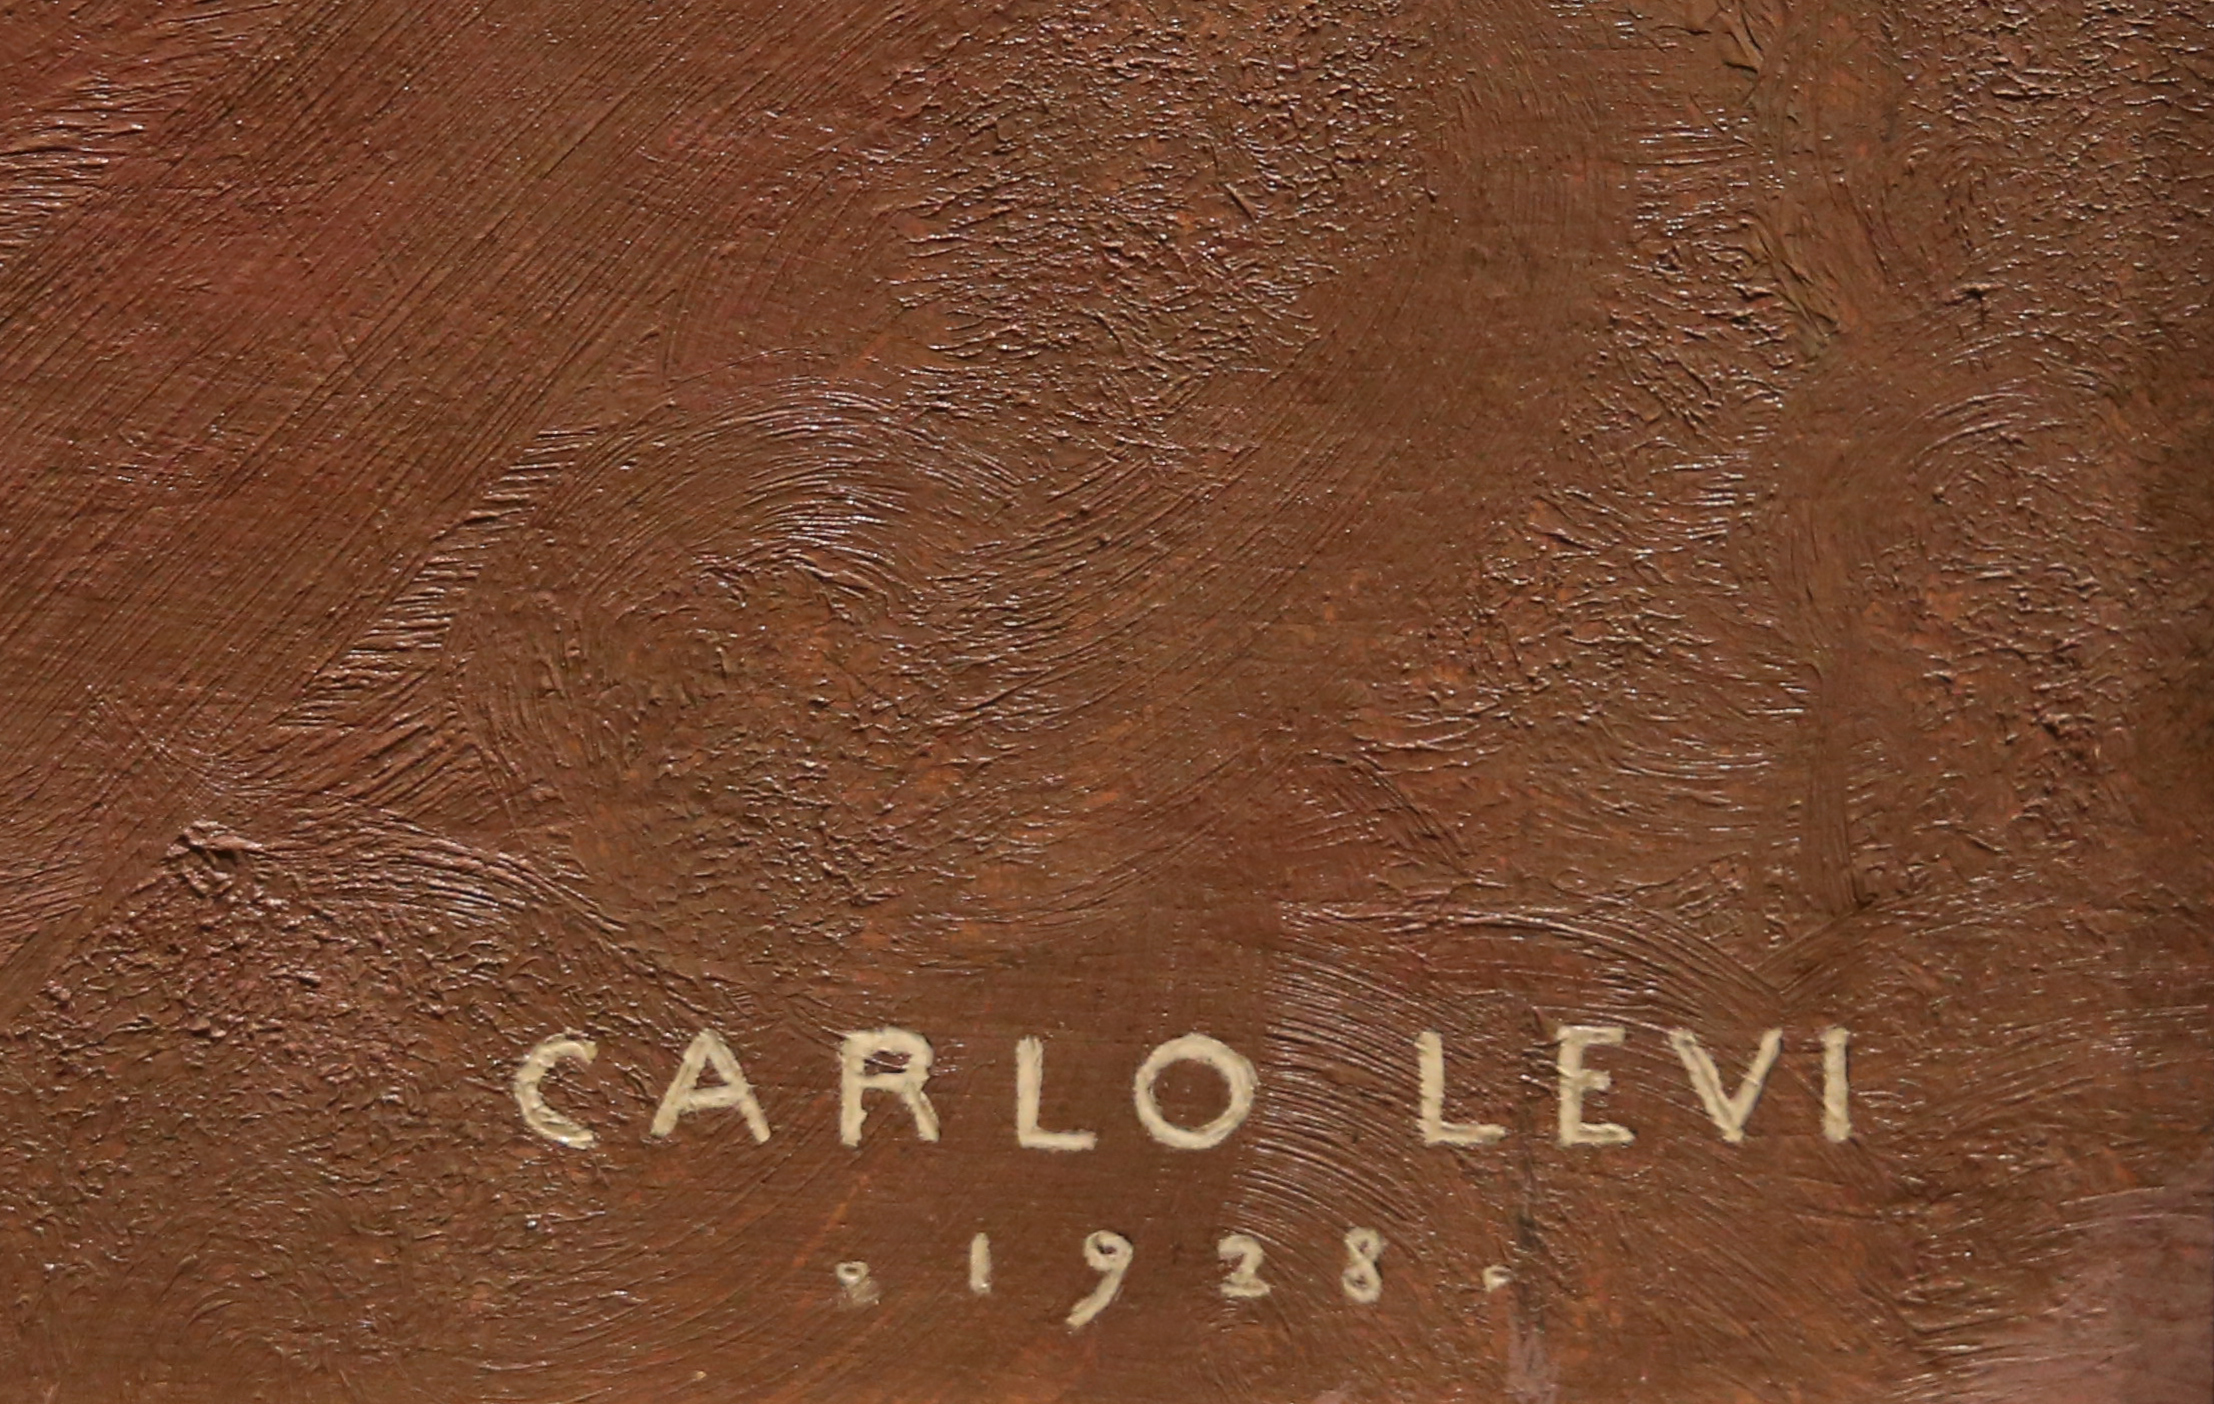
Signature of: carlo levi